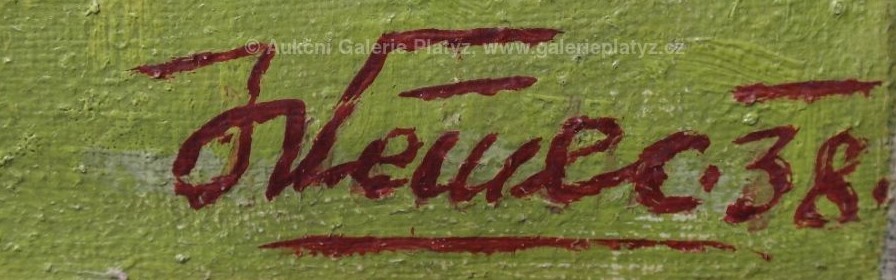
Signature of: q12028440